Question: Explain the disease:
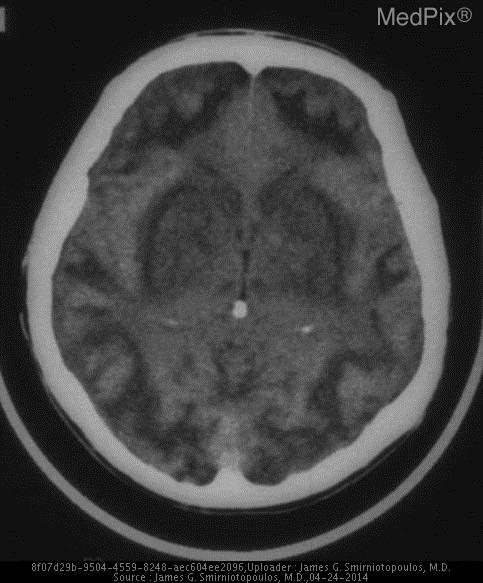
Answer: The disease is discussed as: Each year, more than 2000 people in the US have methanol toxicity. Methanol is found in Winter Windshield Washer fluid, as a solvent (for shellac, etc.), and in some household cleaners.  Also called "wood alcohol", as little as 30 - 100 ml may cause toxicity.  Yet there are survivors of ingestions of up to 500 ml .

Methanol Toxicity may be due to metabolism of MeOH into formates (e.g. formaldehyde and formic acid).

MeOH causes direct retinal toxicity and ocular (not cortical) blindness.

MeOH may also causes hemorrhagic necrosis of the lateral lenticular nucleus (putamen).

Tx: IV Ethanol, fomepizole (alcohol dehydrogenase inhibitor), dialysis

PMID: 11145199 PMID: 10911425 PMID: 10738494 PMID: 8418579
http://content.nejm.org/cgi/content/short/344/6/424

http://www.embbs.com/cr/alc/alc6.html